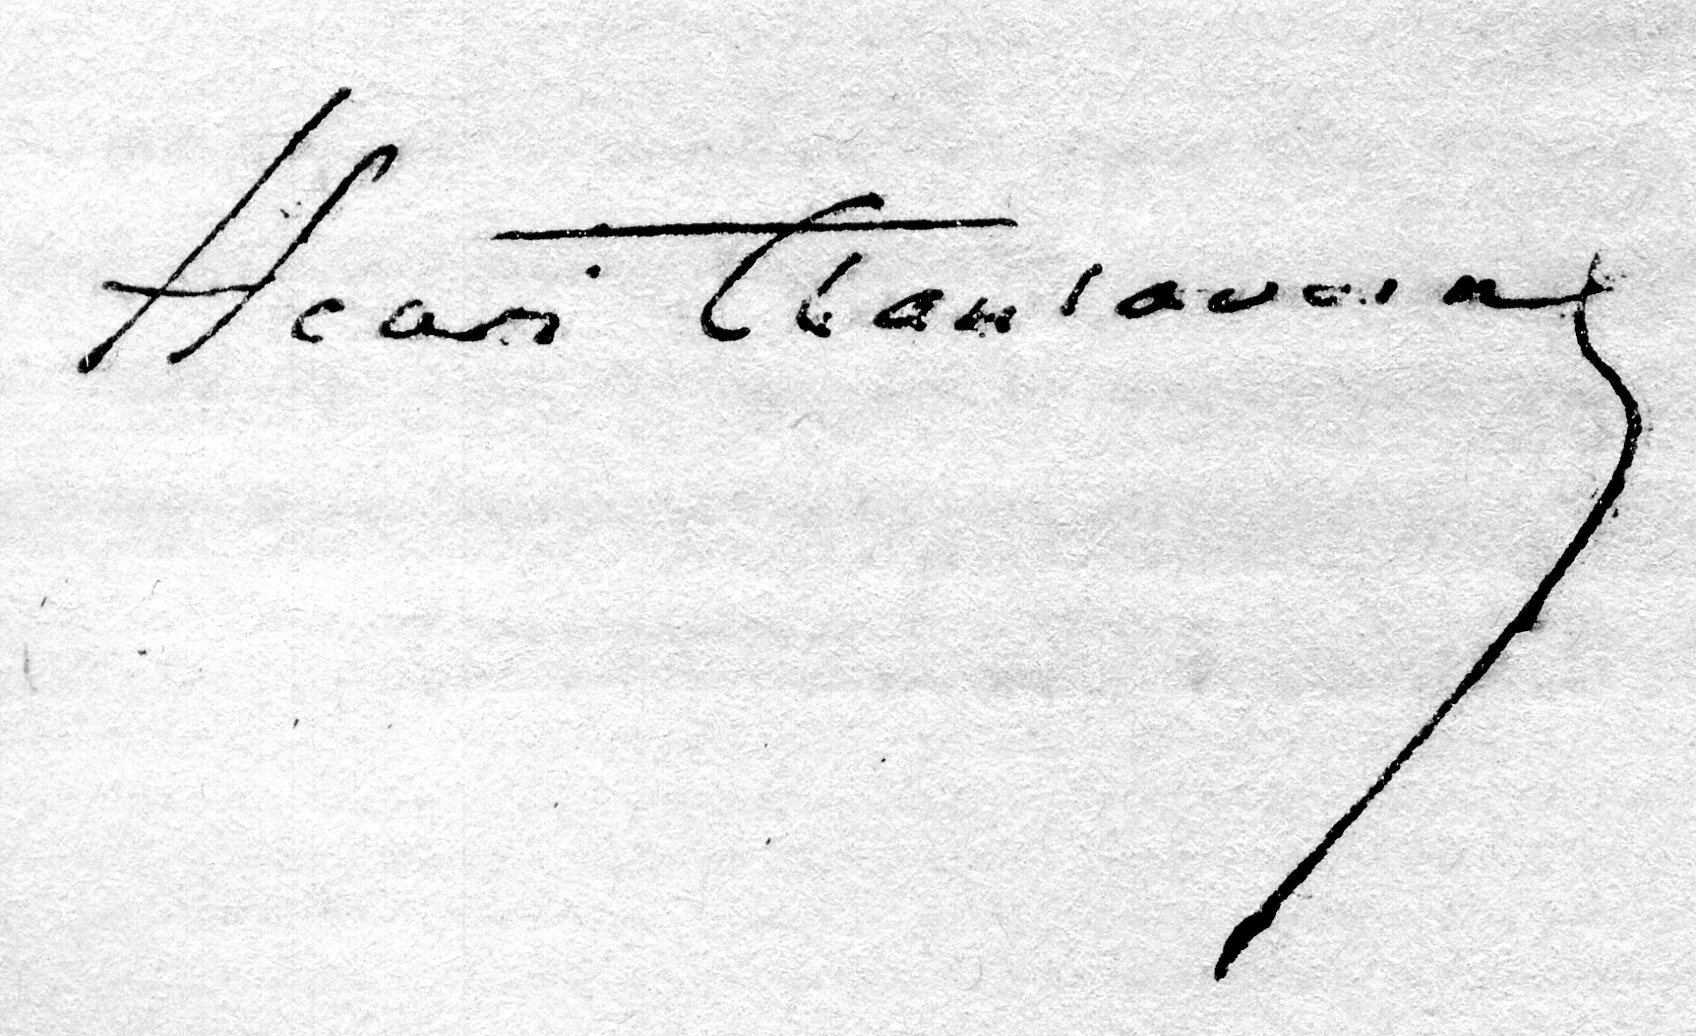
Signature of: henri chantavoine